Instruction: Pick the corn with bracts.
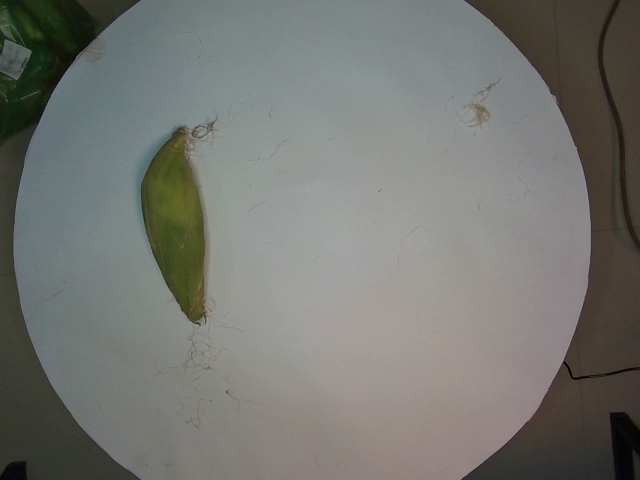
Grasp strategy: vertical